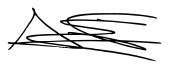
Signature of: alberto garzón